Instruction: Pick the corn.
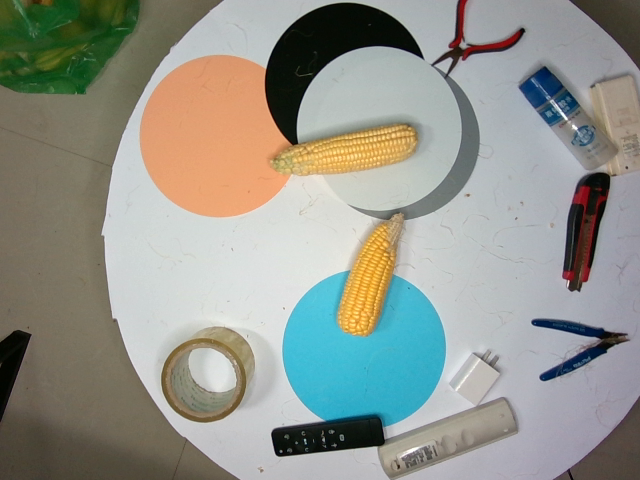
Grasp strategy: vertical